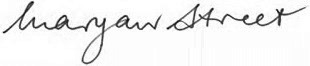
Signature of: maryan street